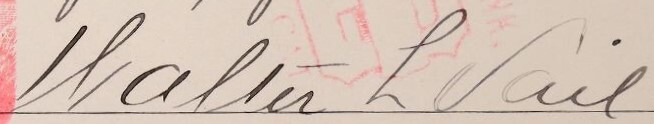
Signature of: walter vail